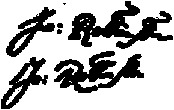
Signature of: john robinson